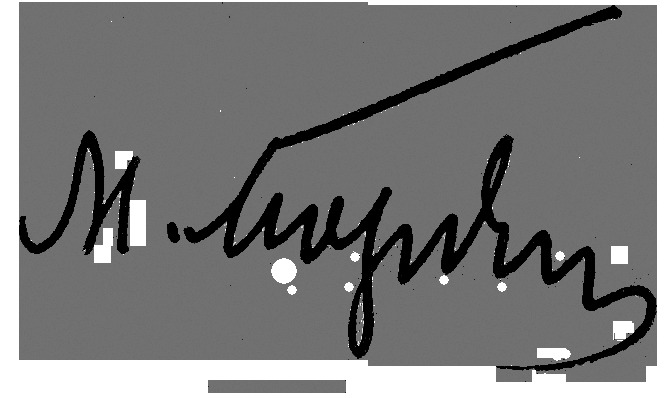
Signature of: m v gordon